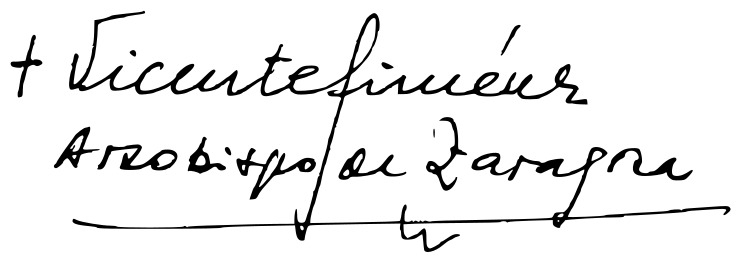
Signature of: vicente jiménez zamora